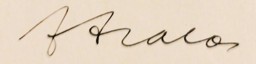
Signature of: františek halas